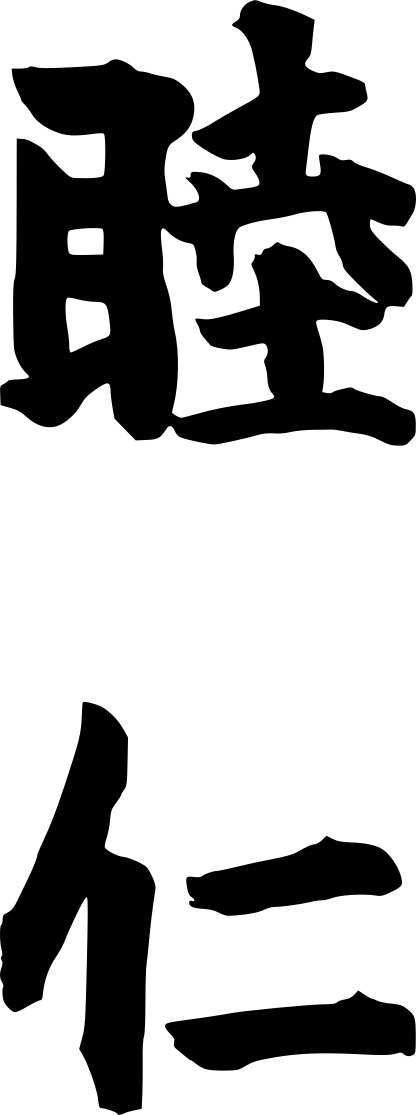
Signature of: emperor meiji